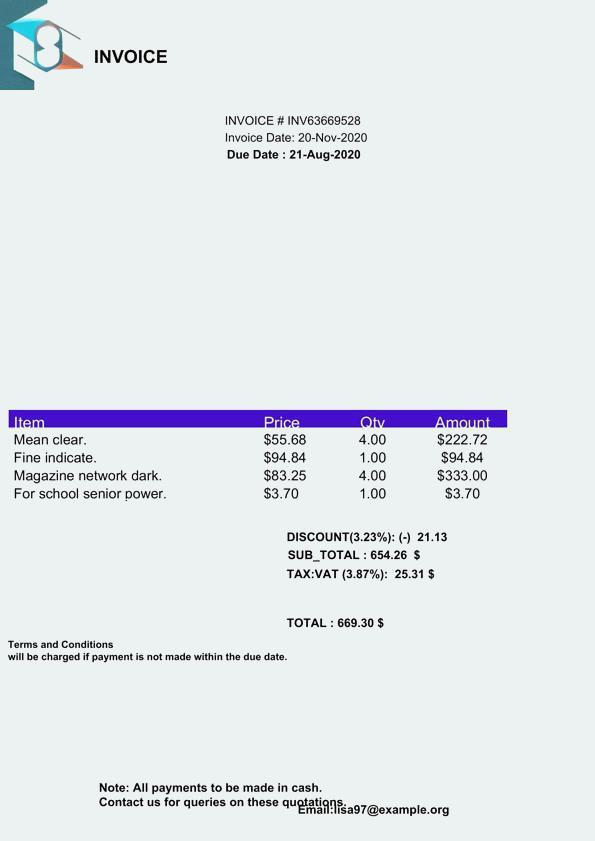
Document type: Invoice